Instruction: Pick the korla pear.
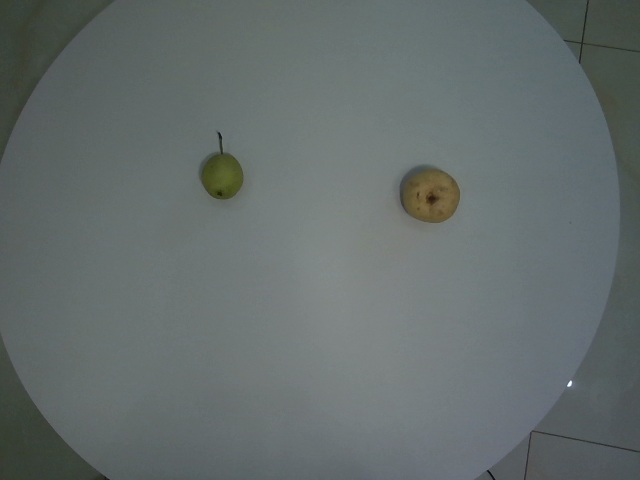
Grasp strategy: vertical